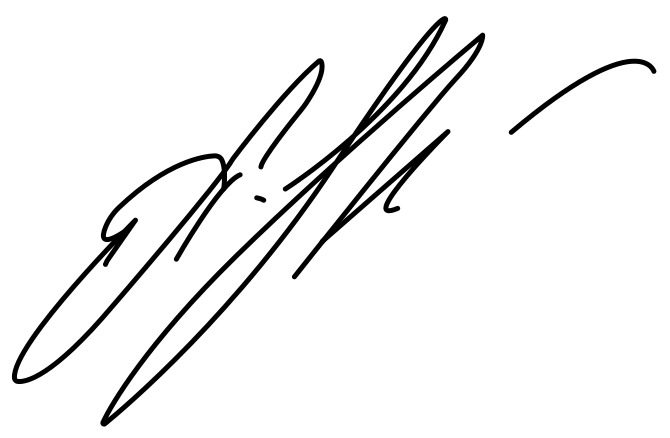
Signature of: alexei navalny